Question: What is the potential diagnosis?
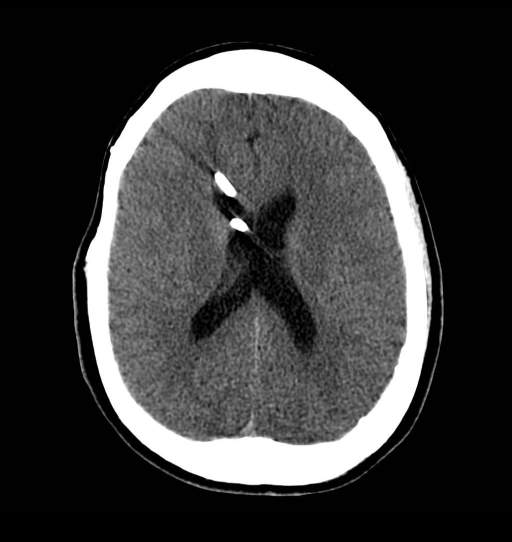
Answer: The possible diagnosis includes Shunt disconnection--diagnostic images..